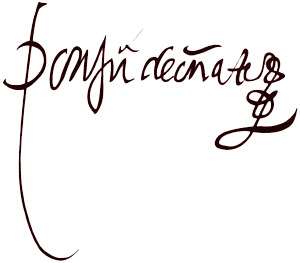
Signature of: juan de oñate